Question: What appears to be the issue?
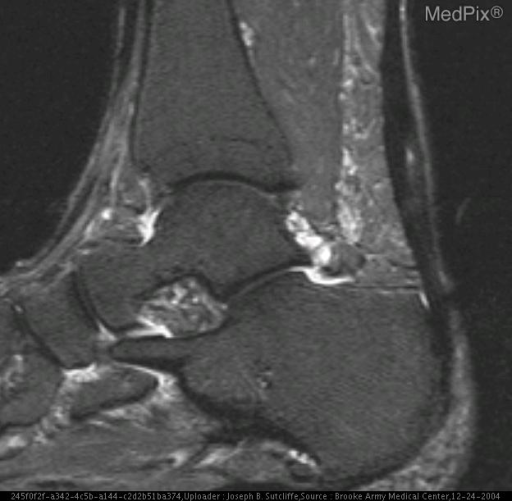
Answer: The findings suggest Plain radiographs demonstrate thickening of the Achilles tendon, convex impression of Achilles tendon on the posterior margin of Kager's fat pad, and a lower limits normal Toygar's angle.

MR findings demonstrates focal thickening of the Achilles tendon increased T2W signal within the tendon and overlying subcutaneous tissues. STIR image demonstrates high signal within the Achilles tendon. The patient might have a history of Left ankle/leg pain and weakness.